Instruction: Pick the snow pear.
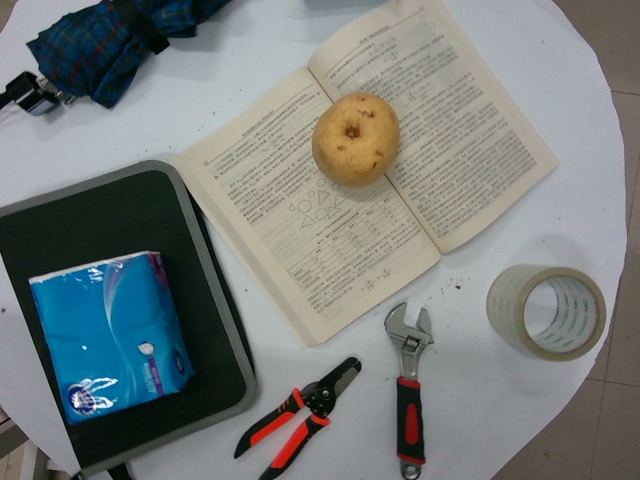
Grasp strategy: vertical